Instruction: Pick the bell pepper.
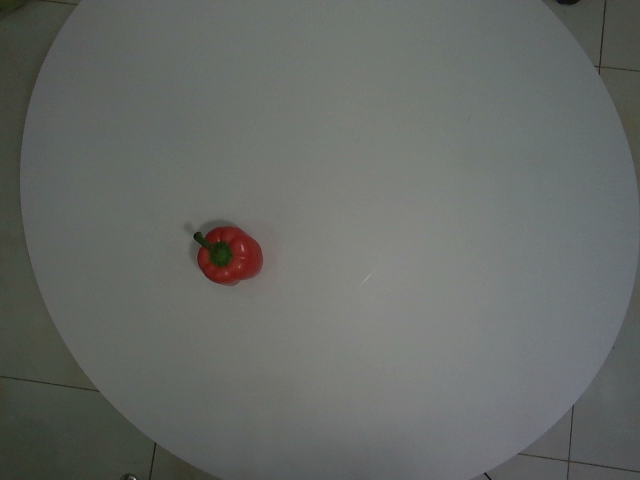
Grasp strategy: vertical